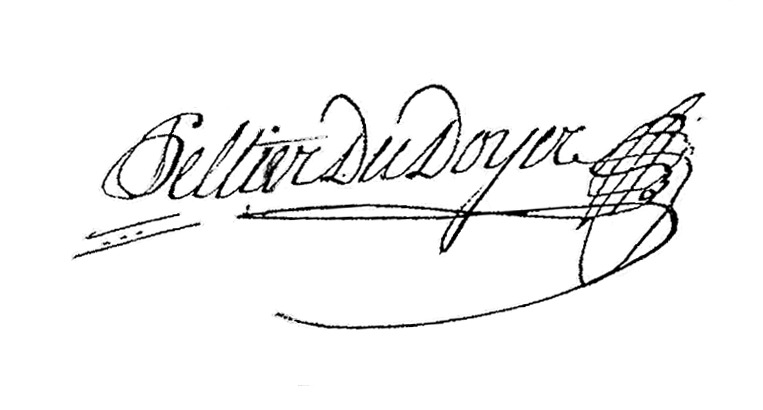
Signature of: jean peltier dudoyer